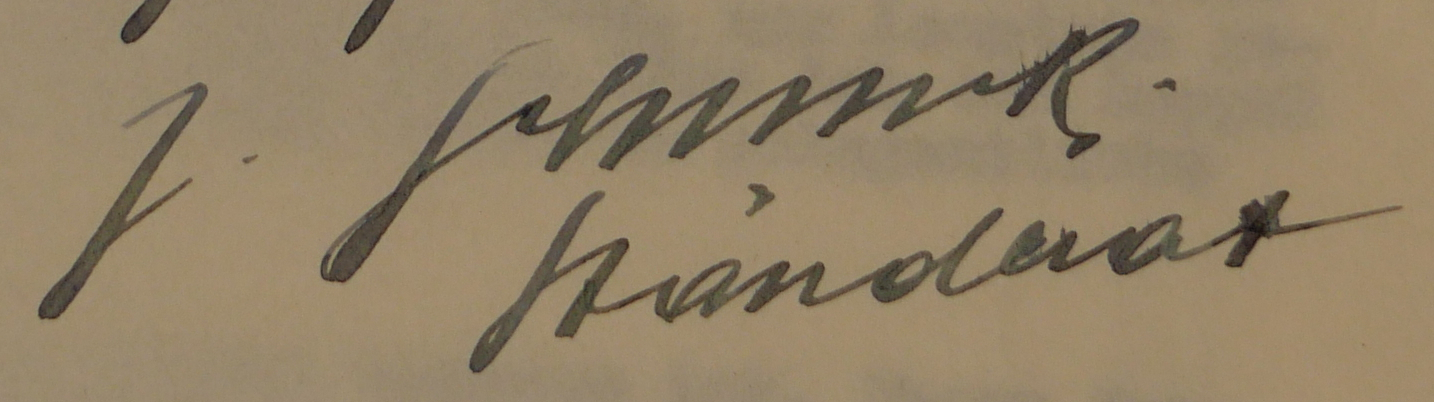
Signature of: johann schmuki